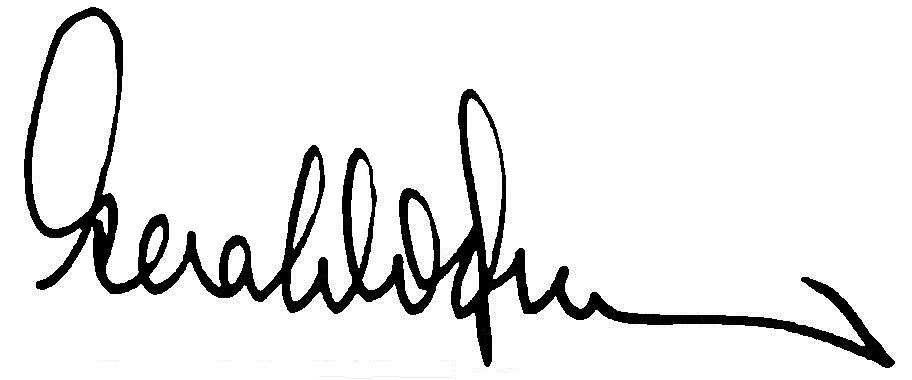
Signature of: gerald o brien